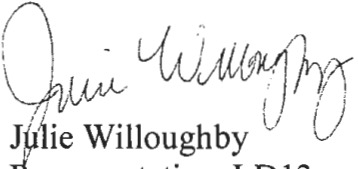
Signature of: julie willoughby